Question: What is the mailing or notice date provided in the document?
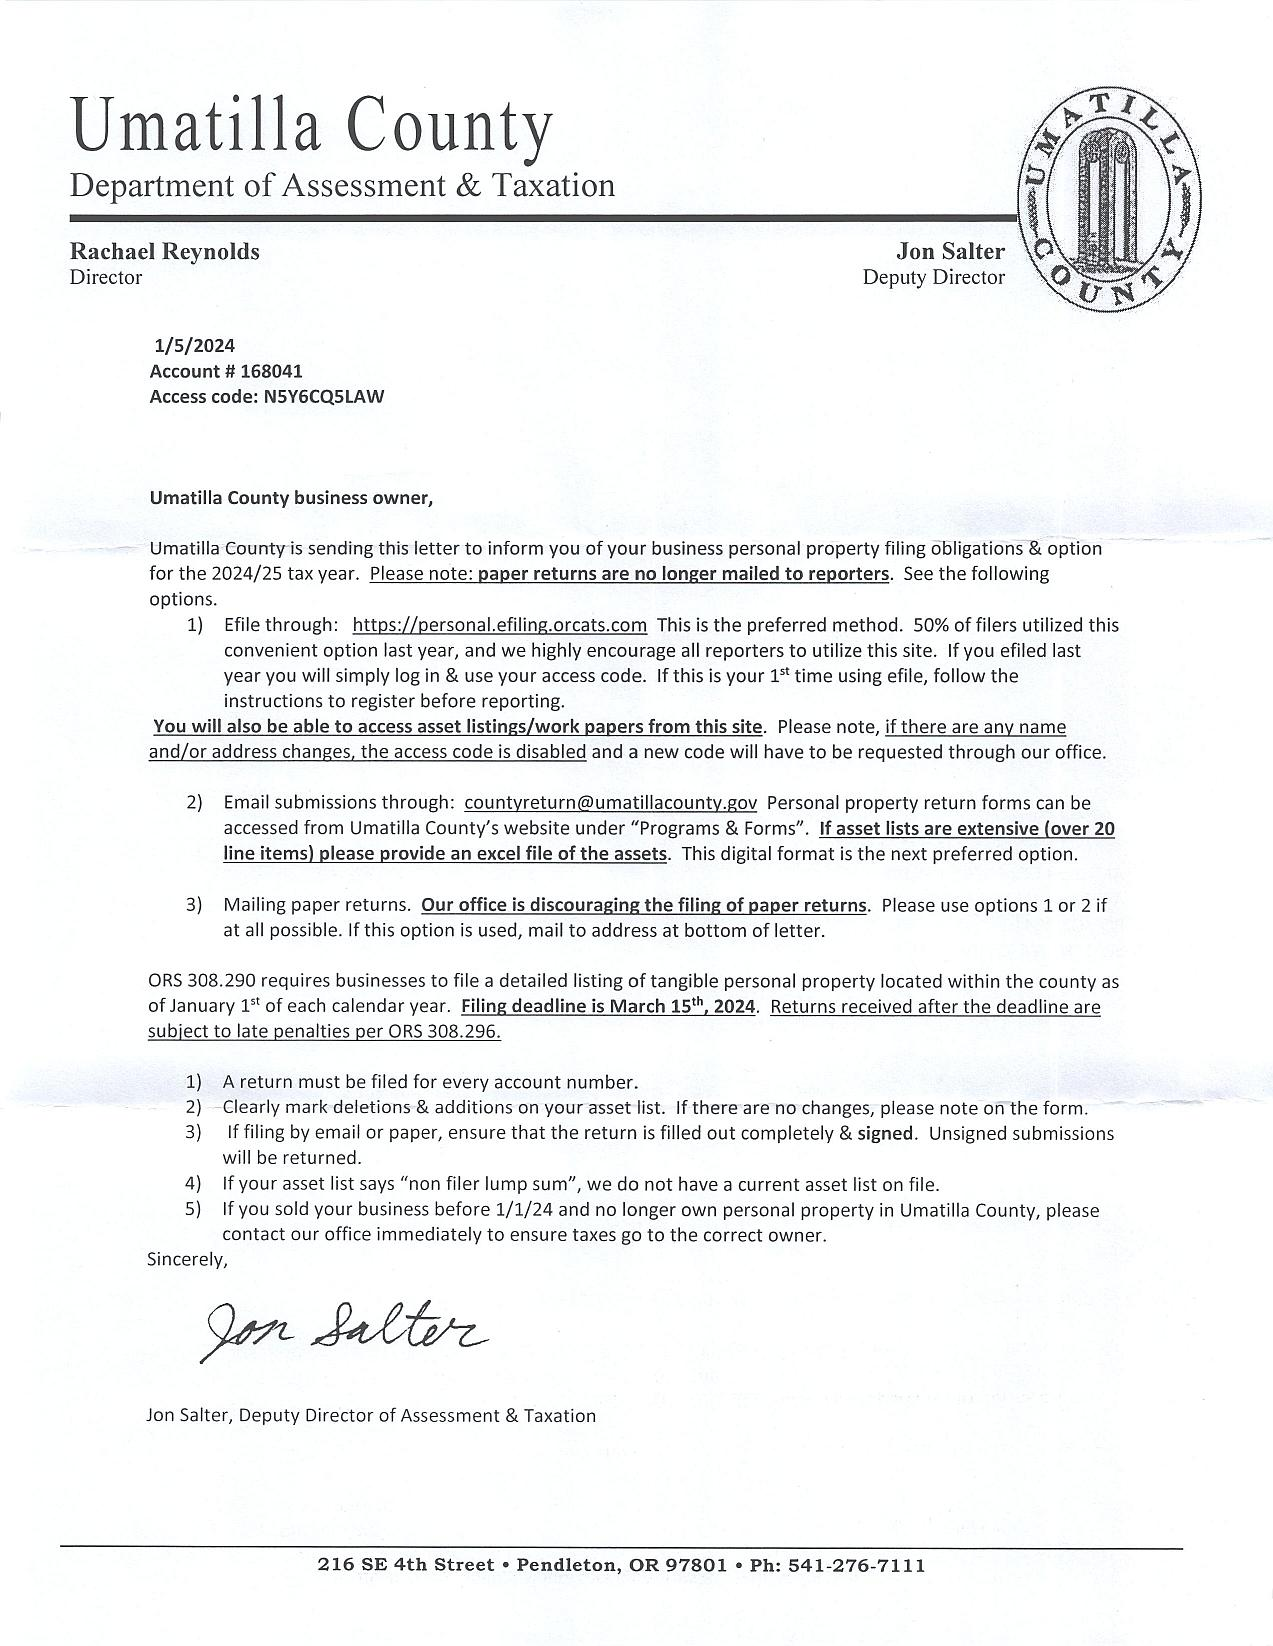
Answer: "1/5/24"